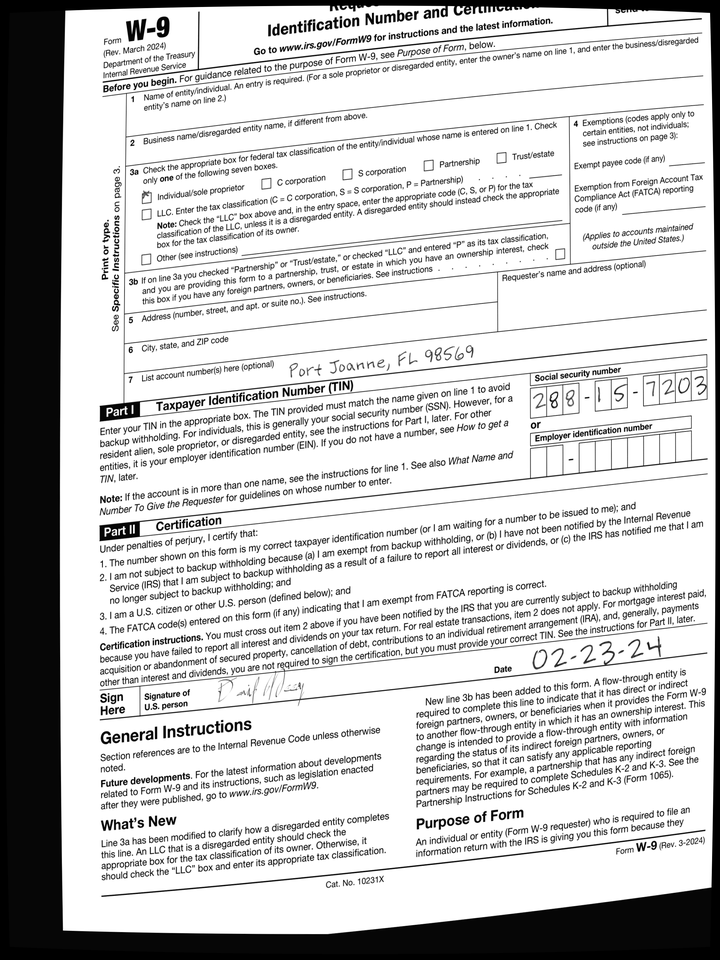
adr2: Port Joanne, FL 98569
cbx: yes
ssn: 288157203
sdt: 02-23-24